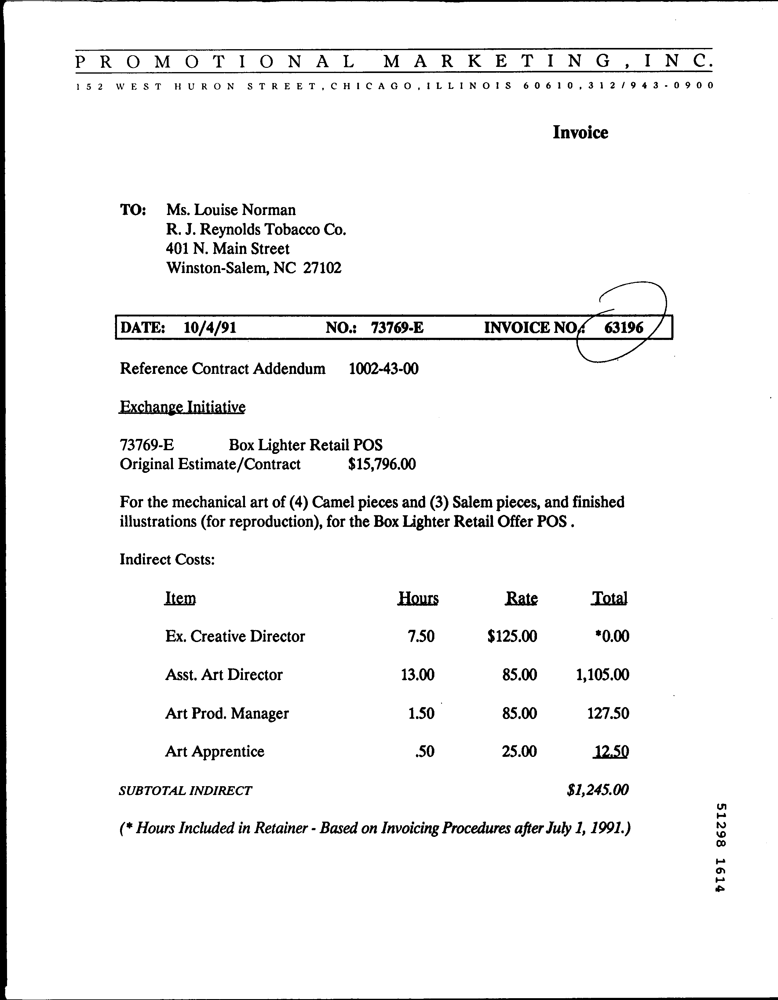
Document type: Invoice